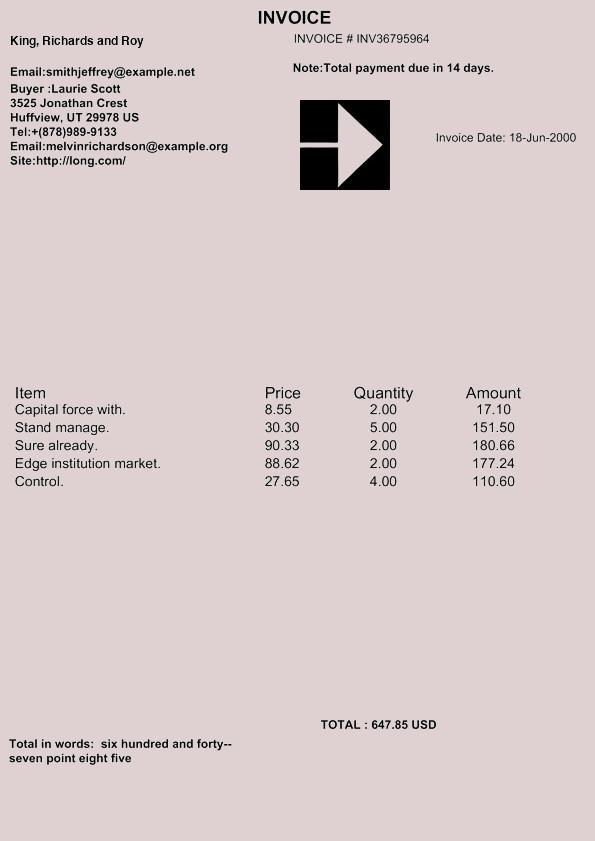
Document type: Invoice